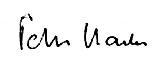
Signature of: peter hacks